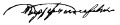
Signature of: todor piperevski